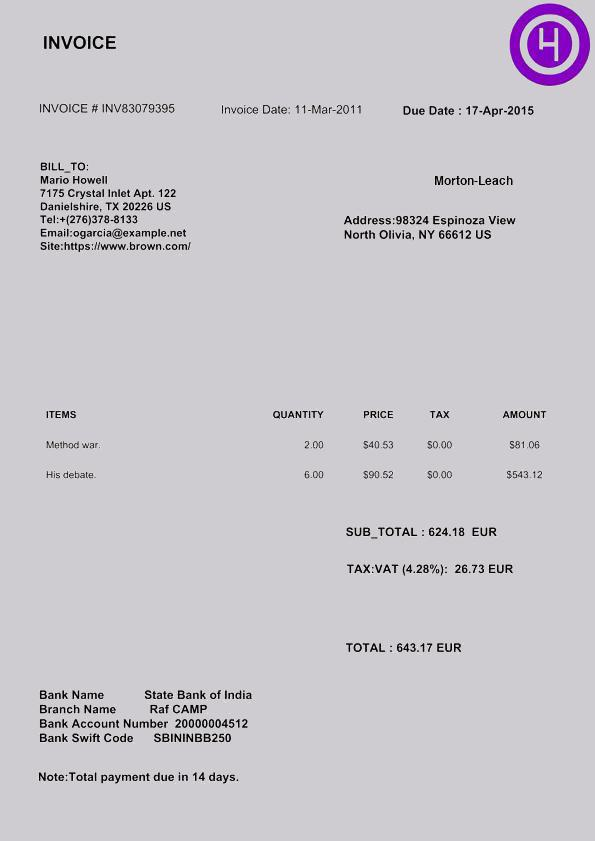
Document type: Invoice